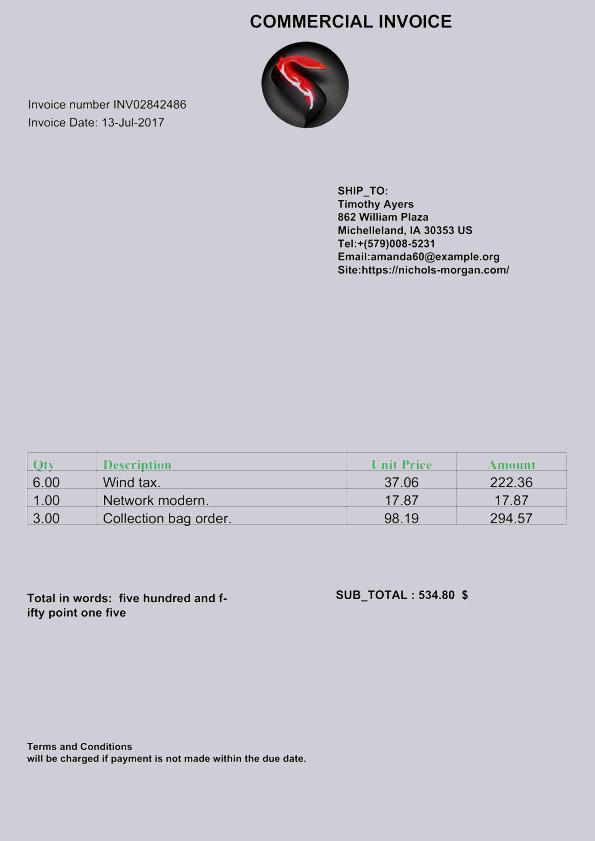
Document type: Invoice